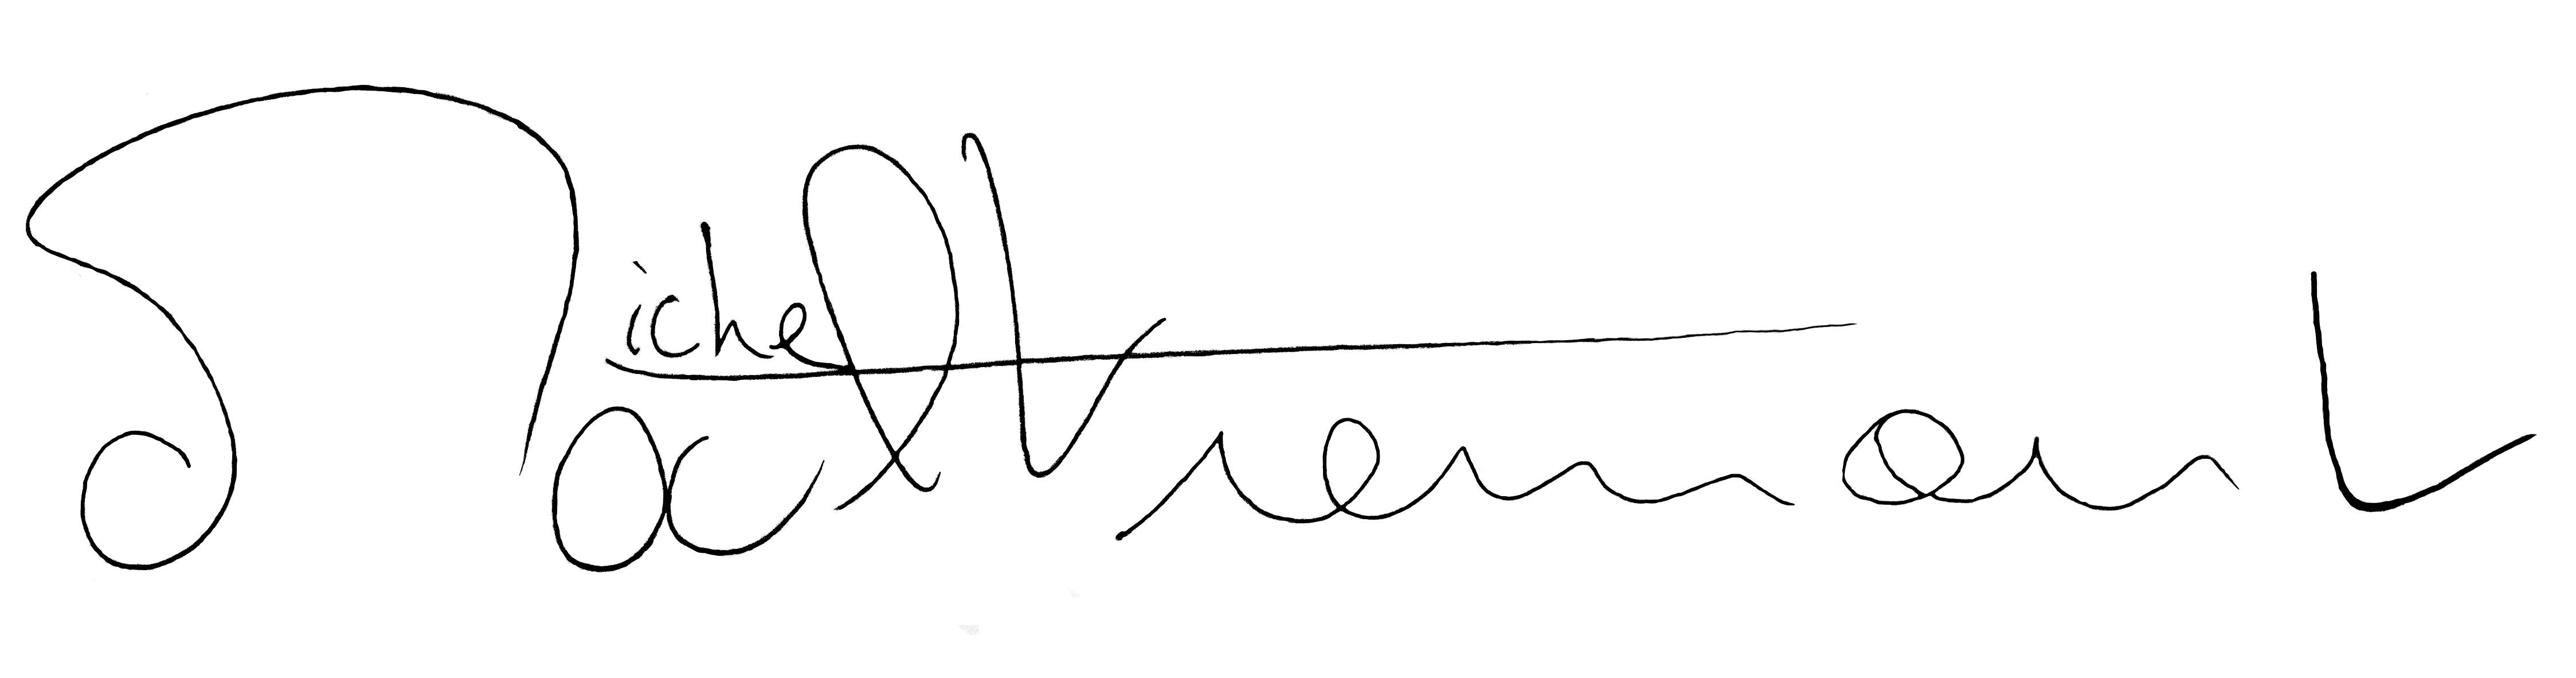
Signature of: michel d oultremont